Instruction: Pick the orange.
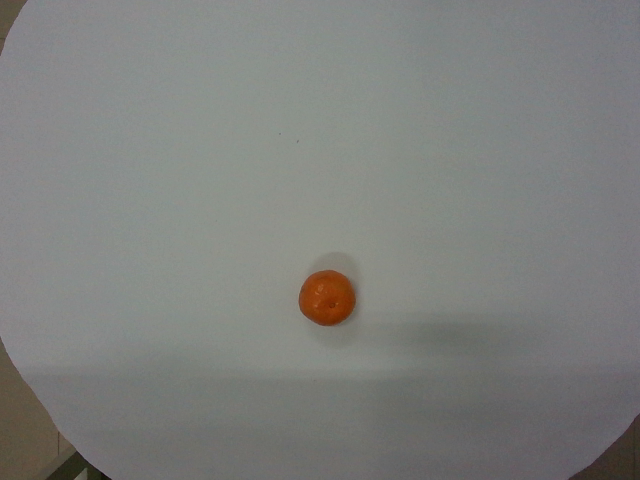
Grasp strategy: vertical